Patient: Male, age 46
A 46-year-old man was transferred to our emergency room for facial and upper trunk swelling and dyspnea with chest discomfort that had begun 1 month earlier. He was a 30-pack-year current smoker. On physical examination, neck vein engorgement was observed, with distended veins and edema on the upper trunk and both arms. Chest radiograph showed consolidation in the right paratracheal area that suggestive of central malignancy (Fig. 1). We performed chest computed tomography (CT) with contrast enhancement to rule out SVC syndrome. The CT revealed a soft-tissue mass in the right paratracheal area that has invaded into the SVC and extended to the right atrium with bilateral pleural effusions (Fig. 2A-C). Positron emission tomography (PET)-CT with 18F-fluorodeoxyglucose (FDG) showed increased FDG uptake, with a maximum standardized uptake value (SUVmax) of 10.6 in the SVC (Fig. 2D). It was not available to obtain tissue from the primary lesion in the right upper lung using CT-guided percutaneous core needle aspiration (PCNA). In the bronchoscopy, there was no endobronchial lesion. Therefore, we decided to perform EBUS-TBNA to obtain tissue from the intravascular mass in SVC. EBUS-TBNA was performed using an ultrasound bronchoscope with a linear scanning transducer. Under ultrasound visualization, the SVC was tightly packed by the mass and blood stream was not detected around the tumor. The tumor was punctured using a 22-gauge needle under real-time visualization (Fig. 3A). During the procedure, there was no serious bleeding or other complication. Cytopathology confirmed poorly differentiated adenocarcinoma, with TTF-1-positive immunohistochemistry (Fig. 3B). There were no epidermal growth factor receptor (EGFR) gene mutations or KRAS gene mutations. He received 4 cycles of gemcitabine-carboplatin chemotherapy for the treatment of lung cancer. Two months after the chemotherapy, chest CT showed that the tumor size was decreased and his symptoms were relieved as well (Fig. 4).
Keywords: ebus-tbna, intravascular tumor biopsy, superior vena cava syndrome
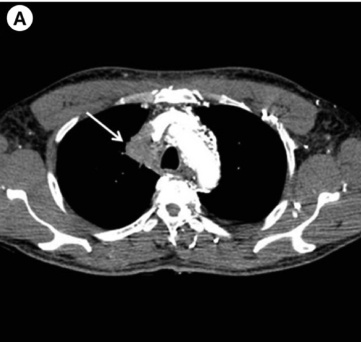
Image caption: , and follow up chest CT shows interval decrease in size of the primary lung cancer.